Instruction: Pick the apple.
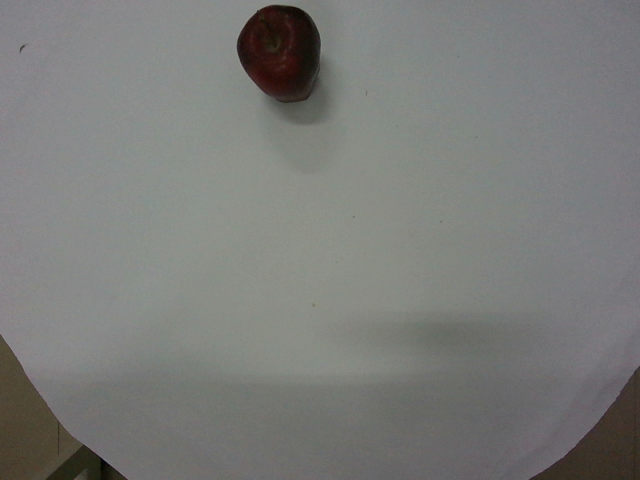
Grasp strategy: vertical